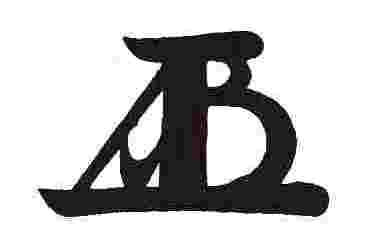
Signature of: tokugawa iesada